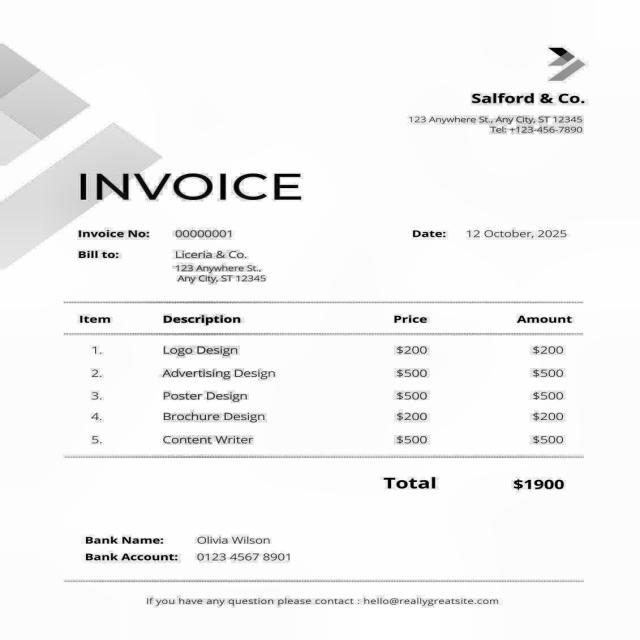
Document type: Invoice